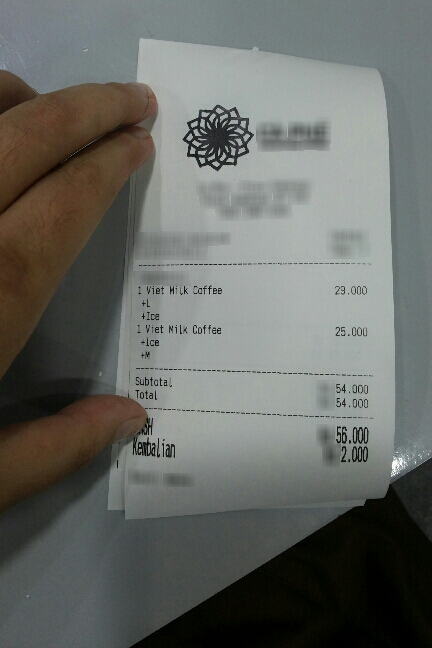
Receipt information:
subtotal: 54.000
total: 54.000
line_items: item_name: Vietnam Milk Coffee
item_value: 29.000
item_quantity: 1
item_name: Viet Milk Coffee
item_value: 25.000
item_quantity: 1